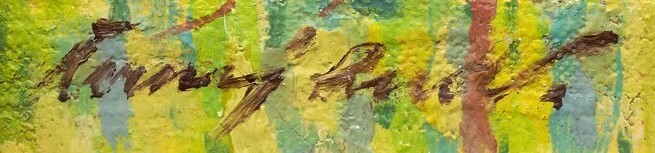
Signature of: rudolf černý